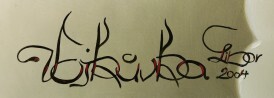
Signature of: libor vojkůvka